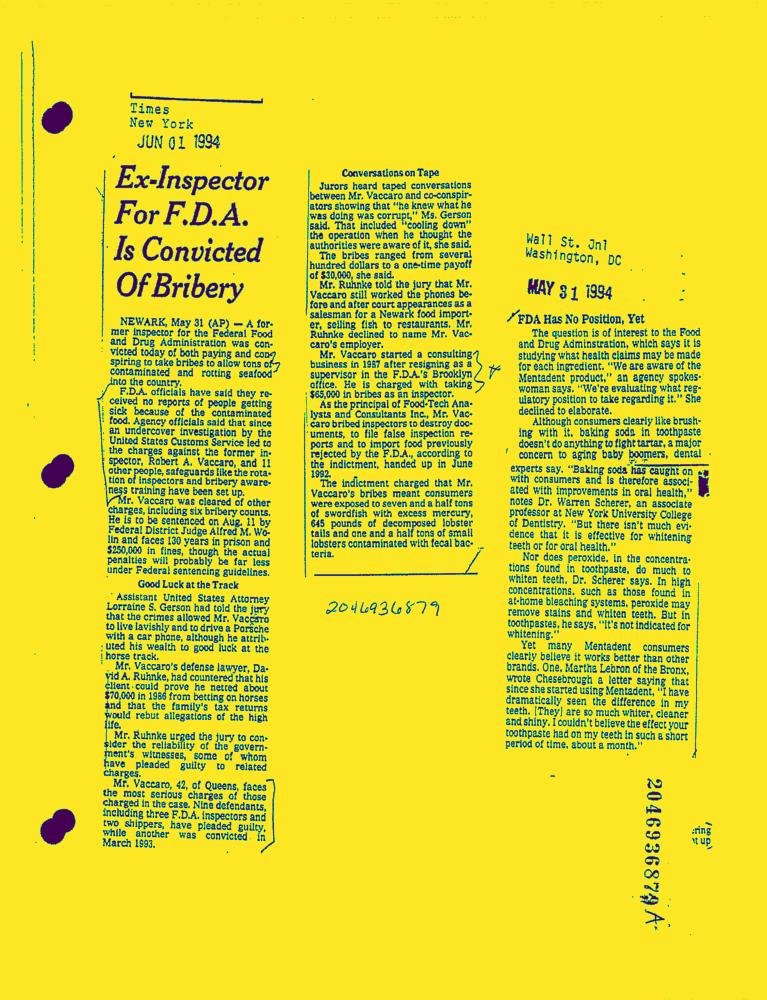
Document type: News-Article